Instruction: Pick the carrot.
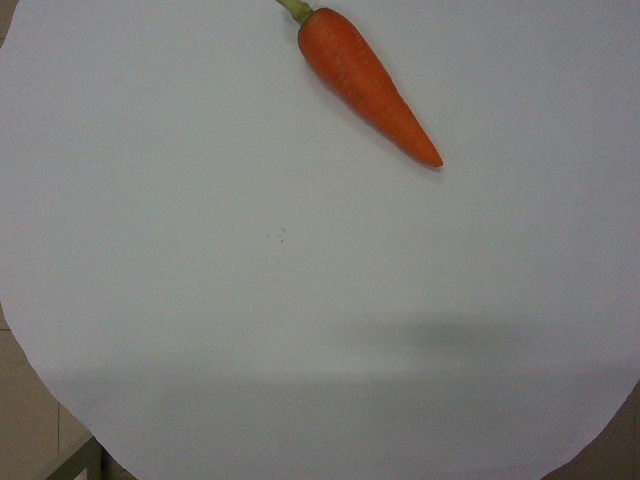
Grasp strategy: vertical